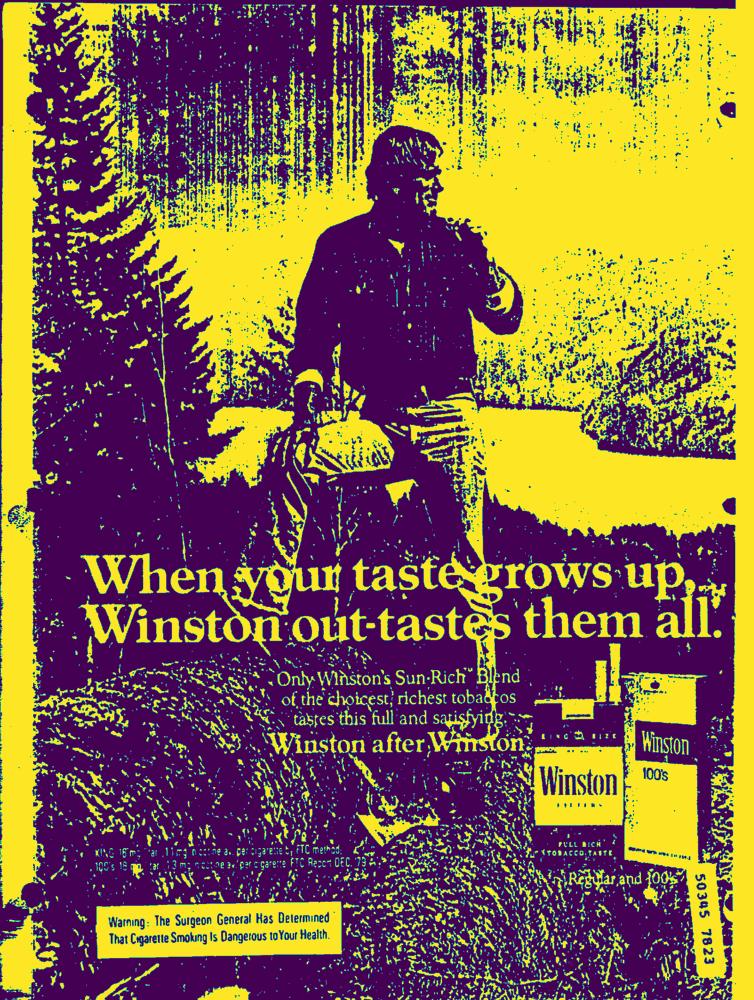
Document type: AD